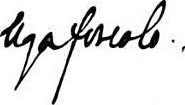
Signature of: ugo foscolo